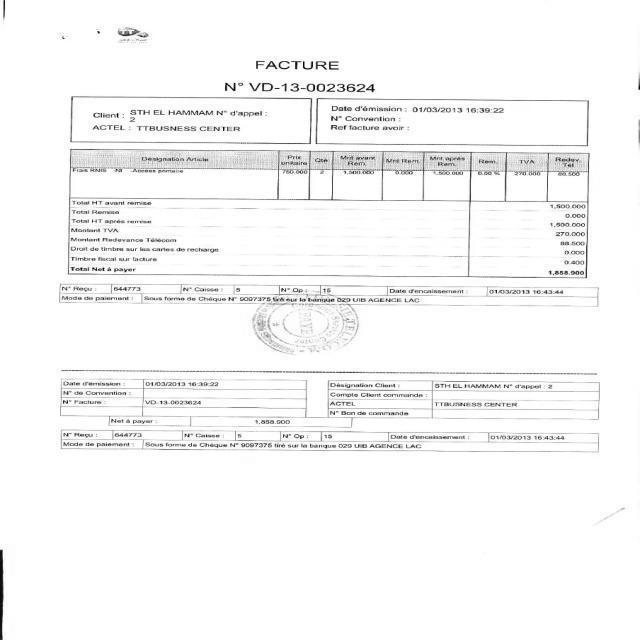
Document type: Invoice